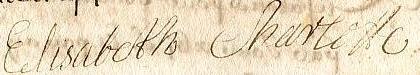
Signature of: elizabeth charlotte of the palatinate duchess of orléans